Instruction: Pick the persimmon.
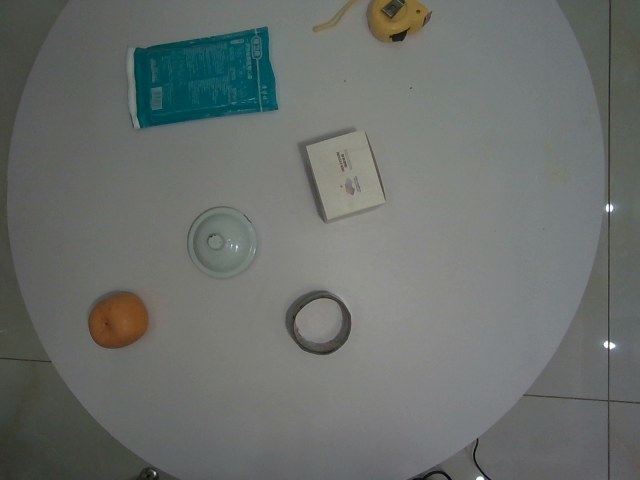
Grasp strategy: vertical